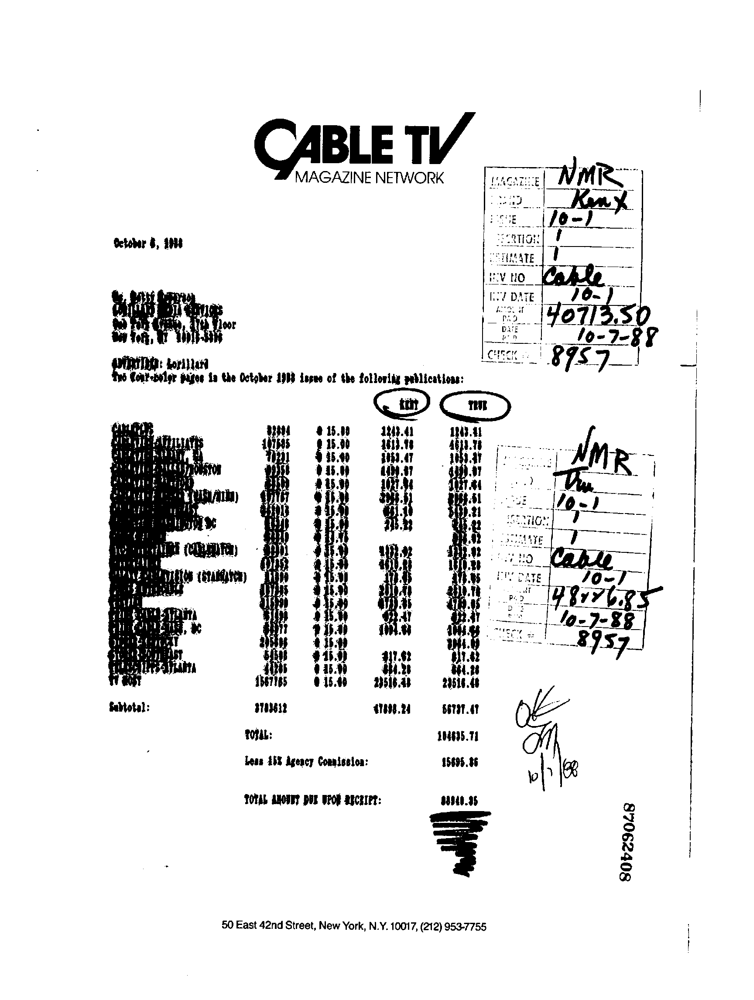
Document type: Invoice